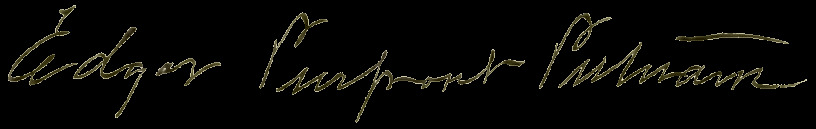
Signature of: edgar pierpont putnam